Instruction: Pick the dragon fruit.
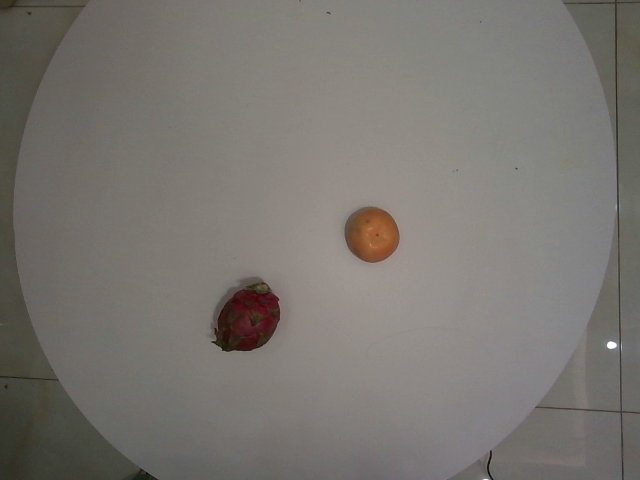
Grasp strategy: vertical